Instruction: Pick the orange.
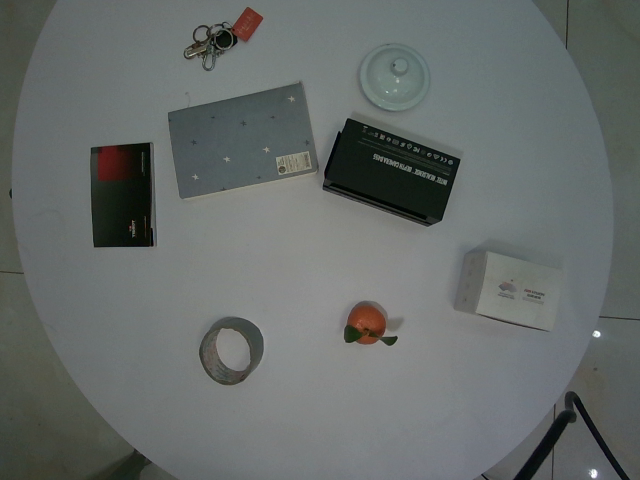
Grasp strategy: vertical